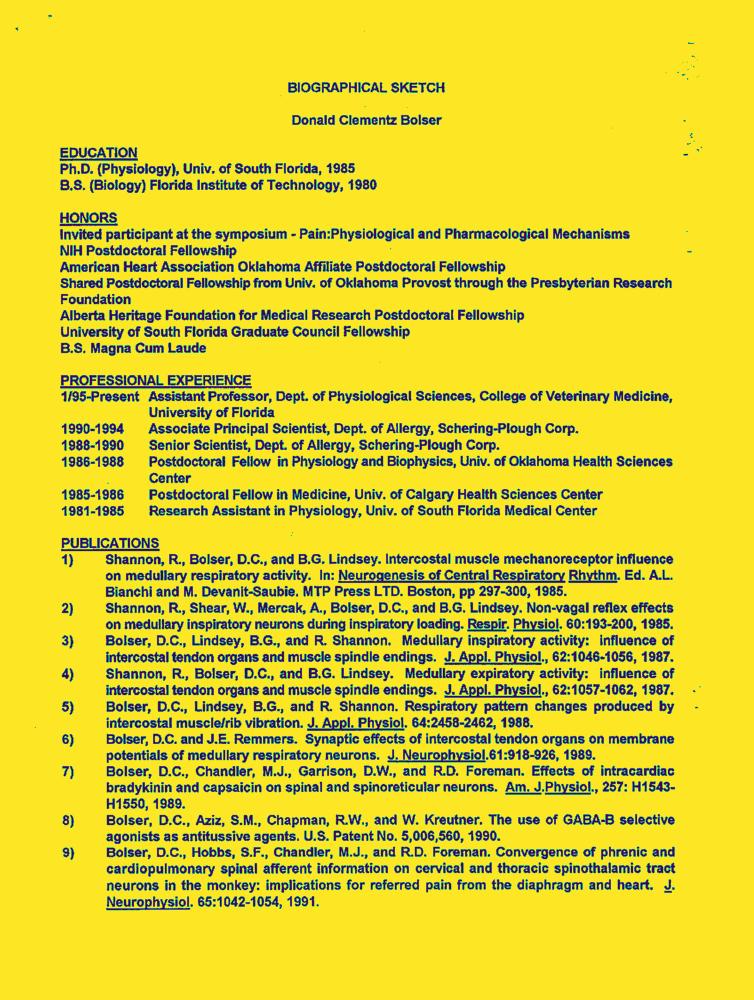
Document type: Resume-Doc